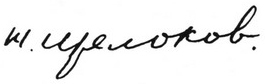
Signature of: nikolai shchelokov